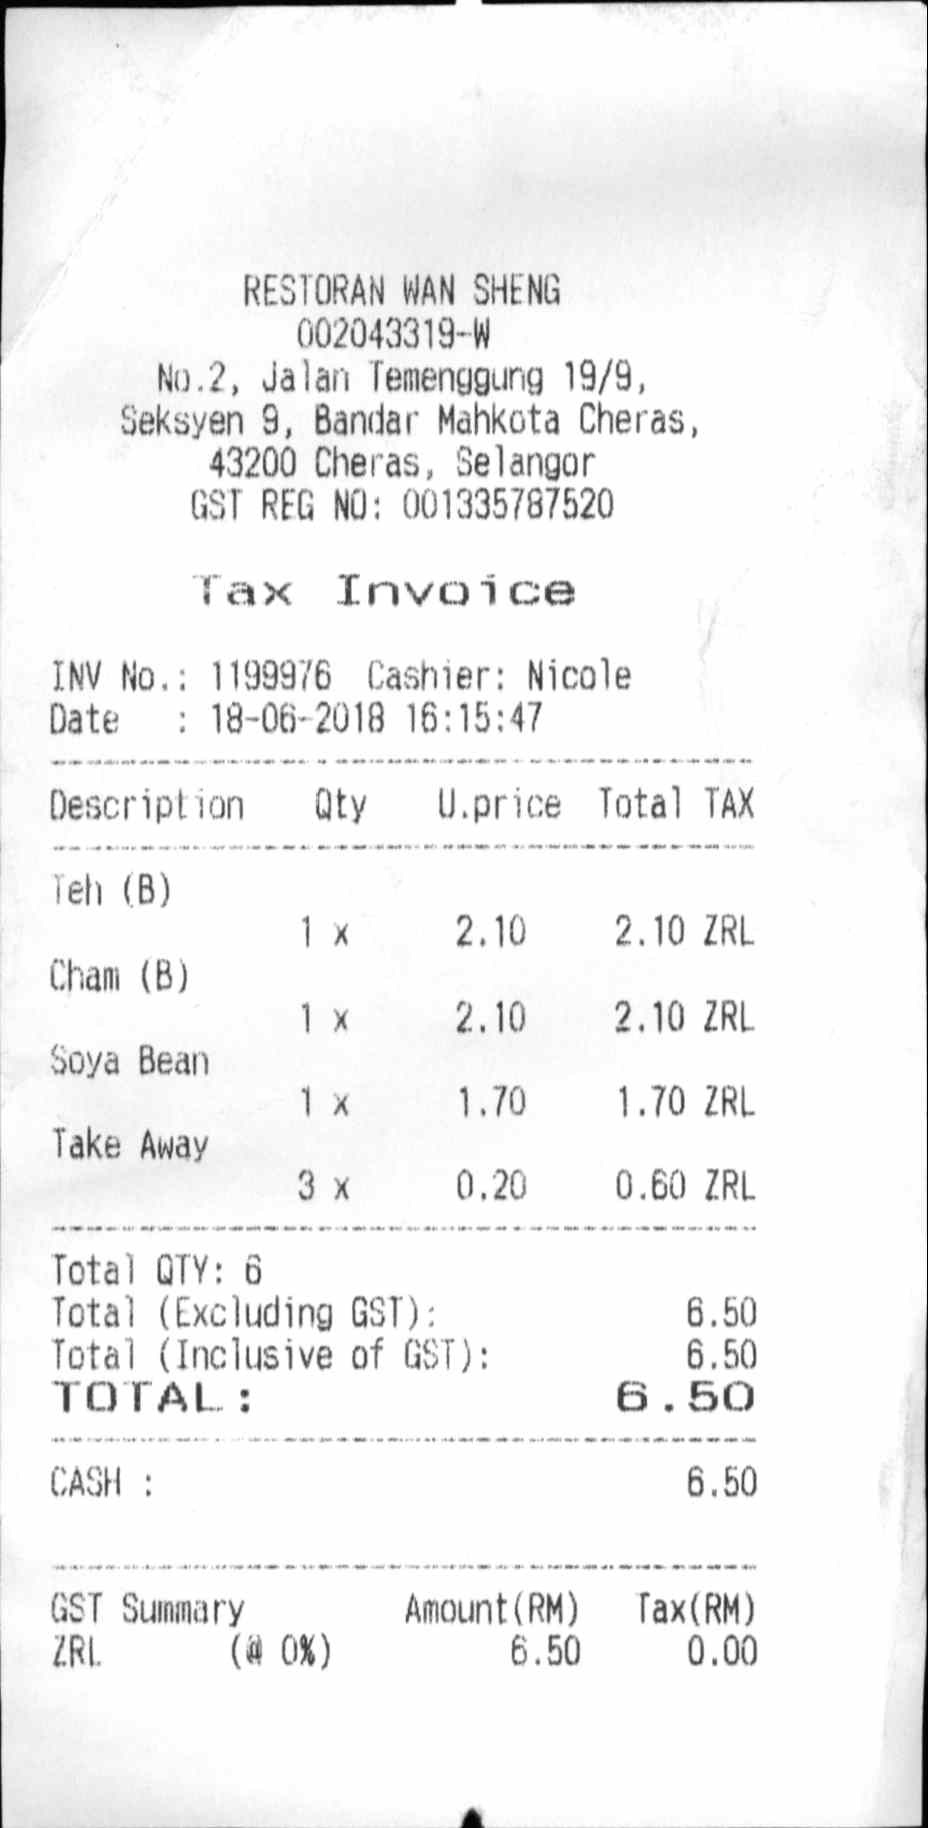
RESTORAN WAN SHENG
002043319-W
NO.2, JALAN TEMENGGUNG 19/9,
SEKSYEN 9, BANDAR MAHKOTA CHERAS,
43200 CHERAS, SELANGOR
GST REG NO: 001335787520
TAX INVOICE
INV NO.: 1199976
CASHIER: NICOLE
DATE
: 18-06-2018 16:15:47
DESCRIPTION
QTY
U.PRICE
TOTAL
TAX
TEH (B)
1 X
2.10
2.10
ZRL
CHAM (B)
1 X
2.10
2.10
ZRL
SOYA BEAN
1 X
1.70
1.70
ZRL
TAKE AWAY
3 X
0.20
0.60
ZRL
TOTAL QTY: 6
TOTAL (EXCLUDING GST):
6.50
TOTAL (INCLUSIVE OF GST):
6.50
TOTAL :
6.50
CASH :
6.50
GST SUMMARY
AMOUNT(RM)
TAX(RM)
ZRL
(@ 0%)
6.50
0.00